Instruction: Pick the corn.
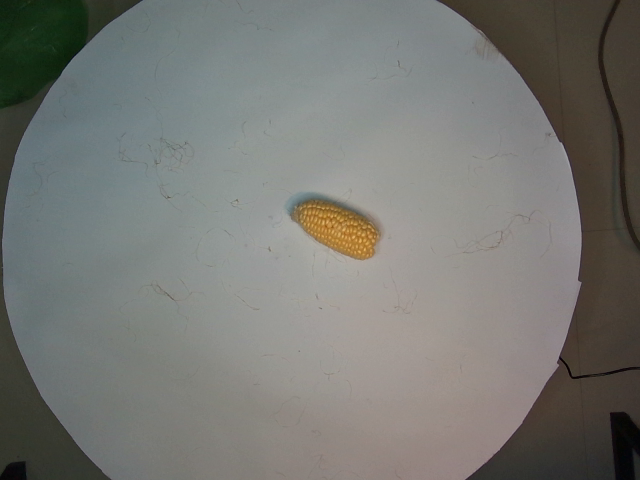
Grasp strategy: vertical